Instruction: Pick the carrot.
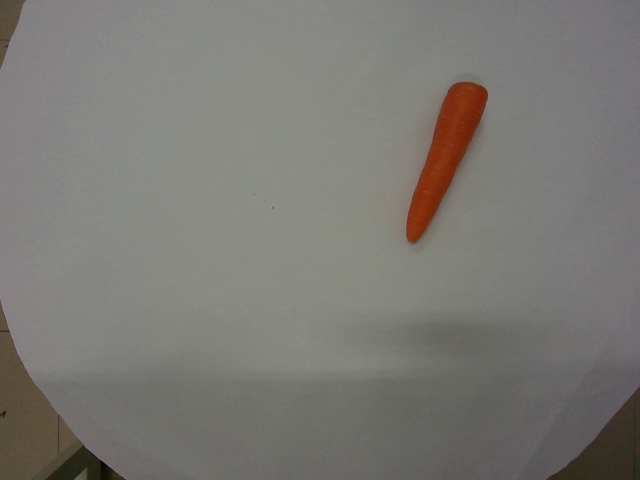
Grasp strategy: vertical